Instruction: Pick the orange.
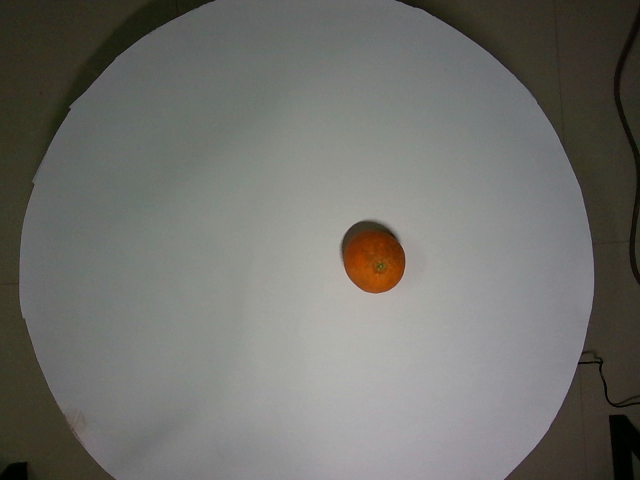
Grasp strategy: vertical